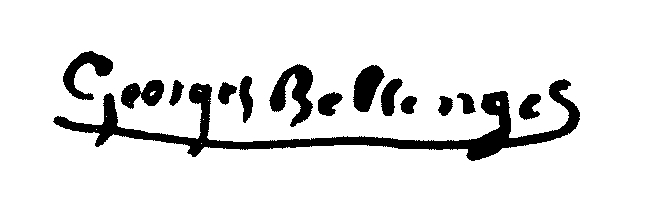
Signature of: georges bellenger